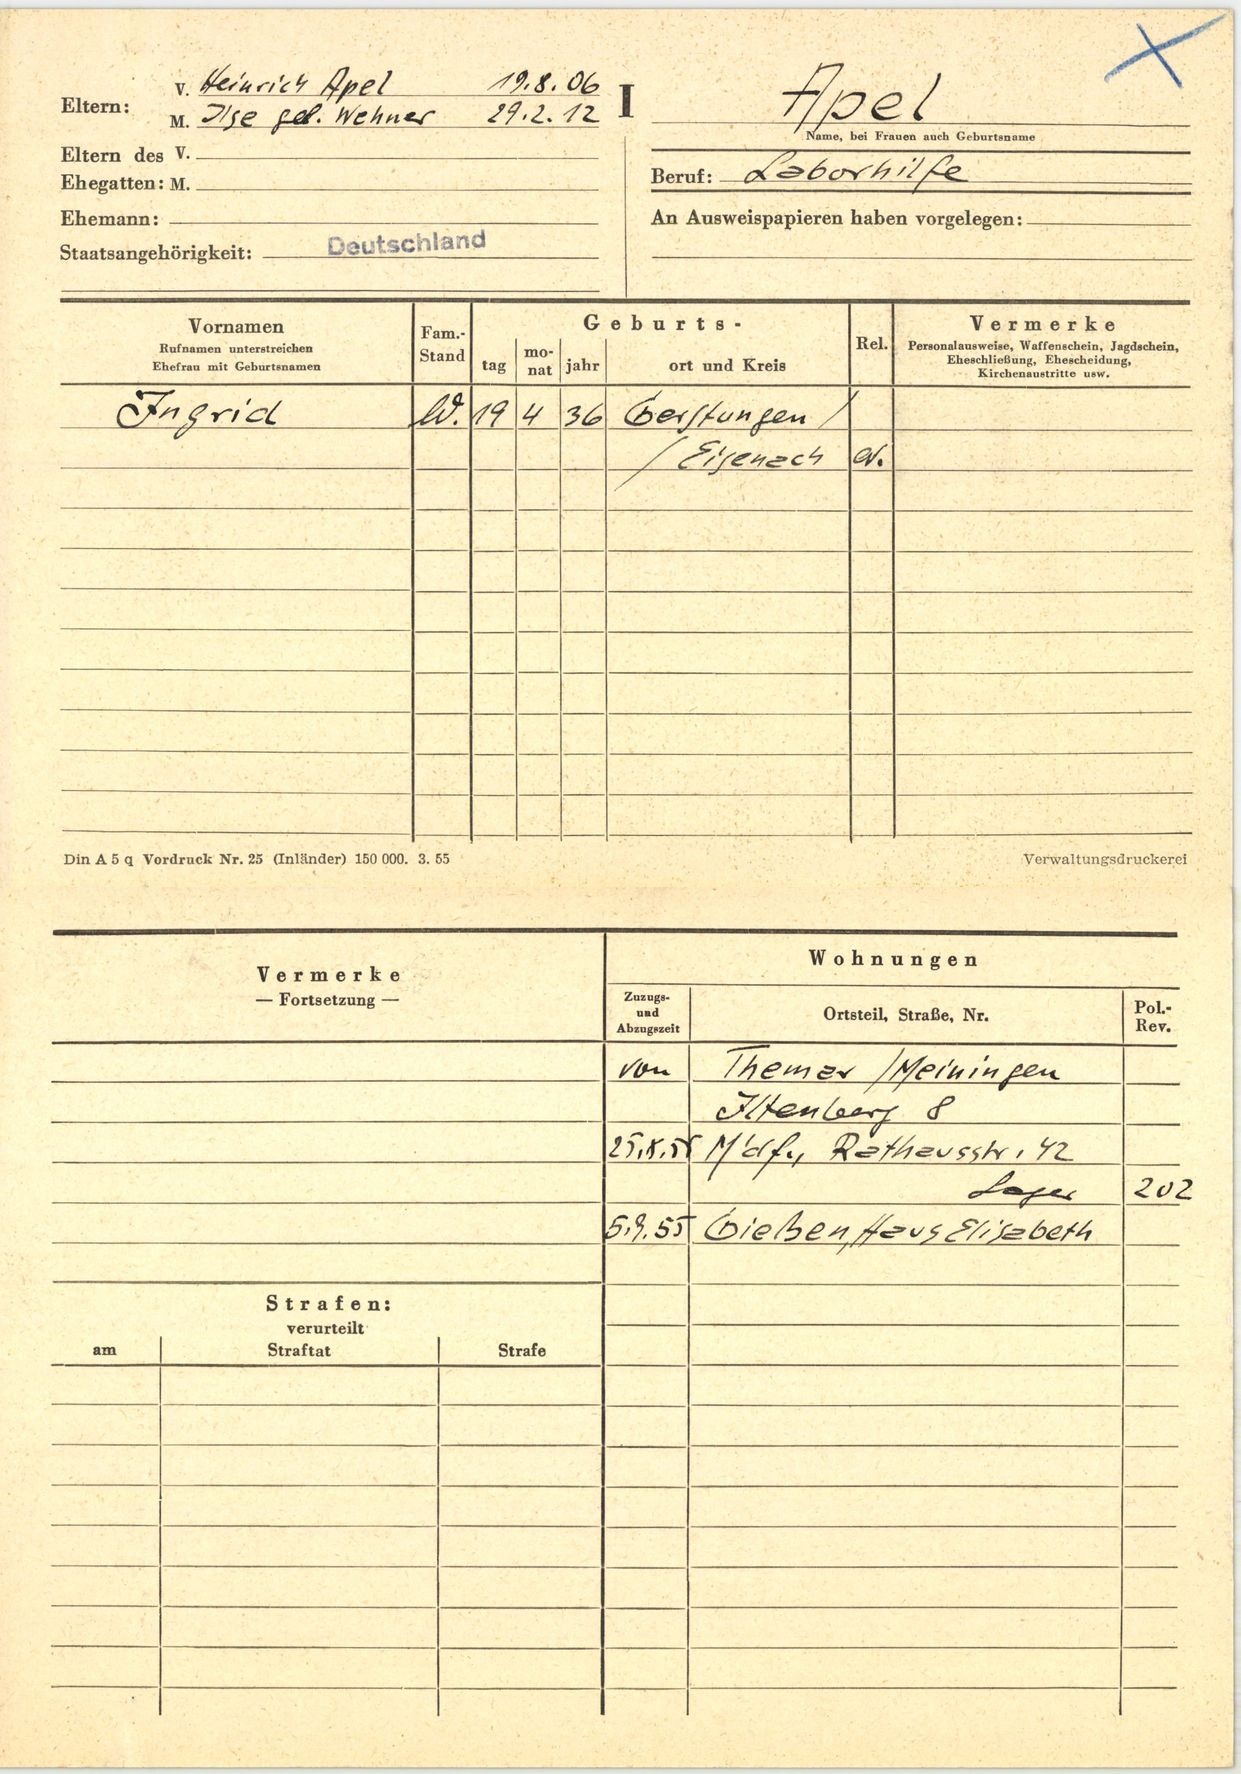
Apel